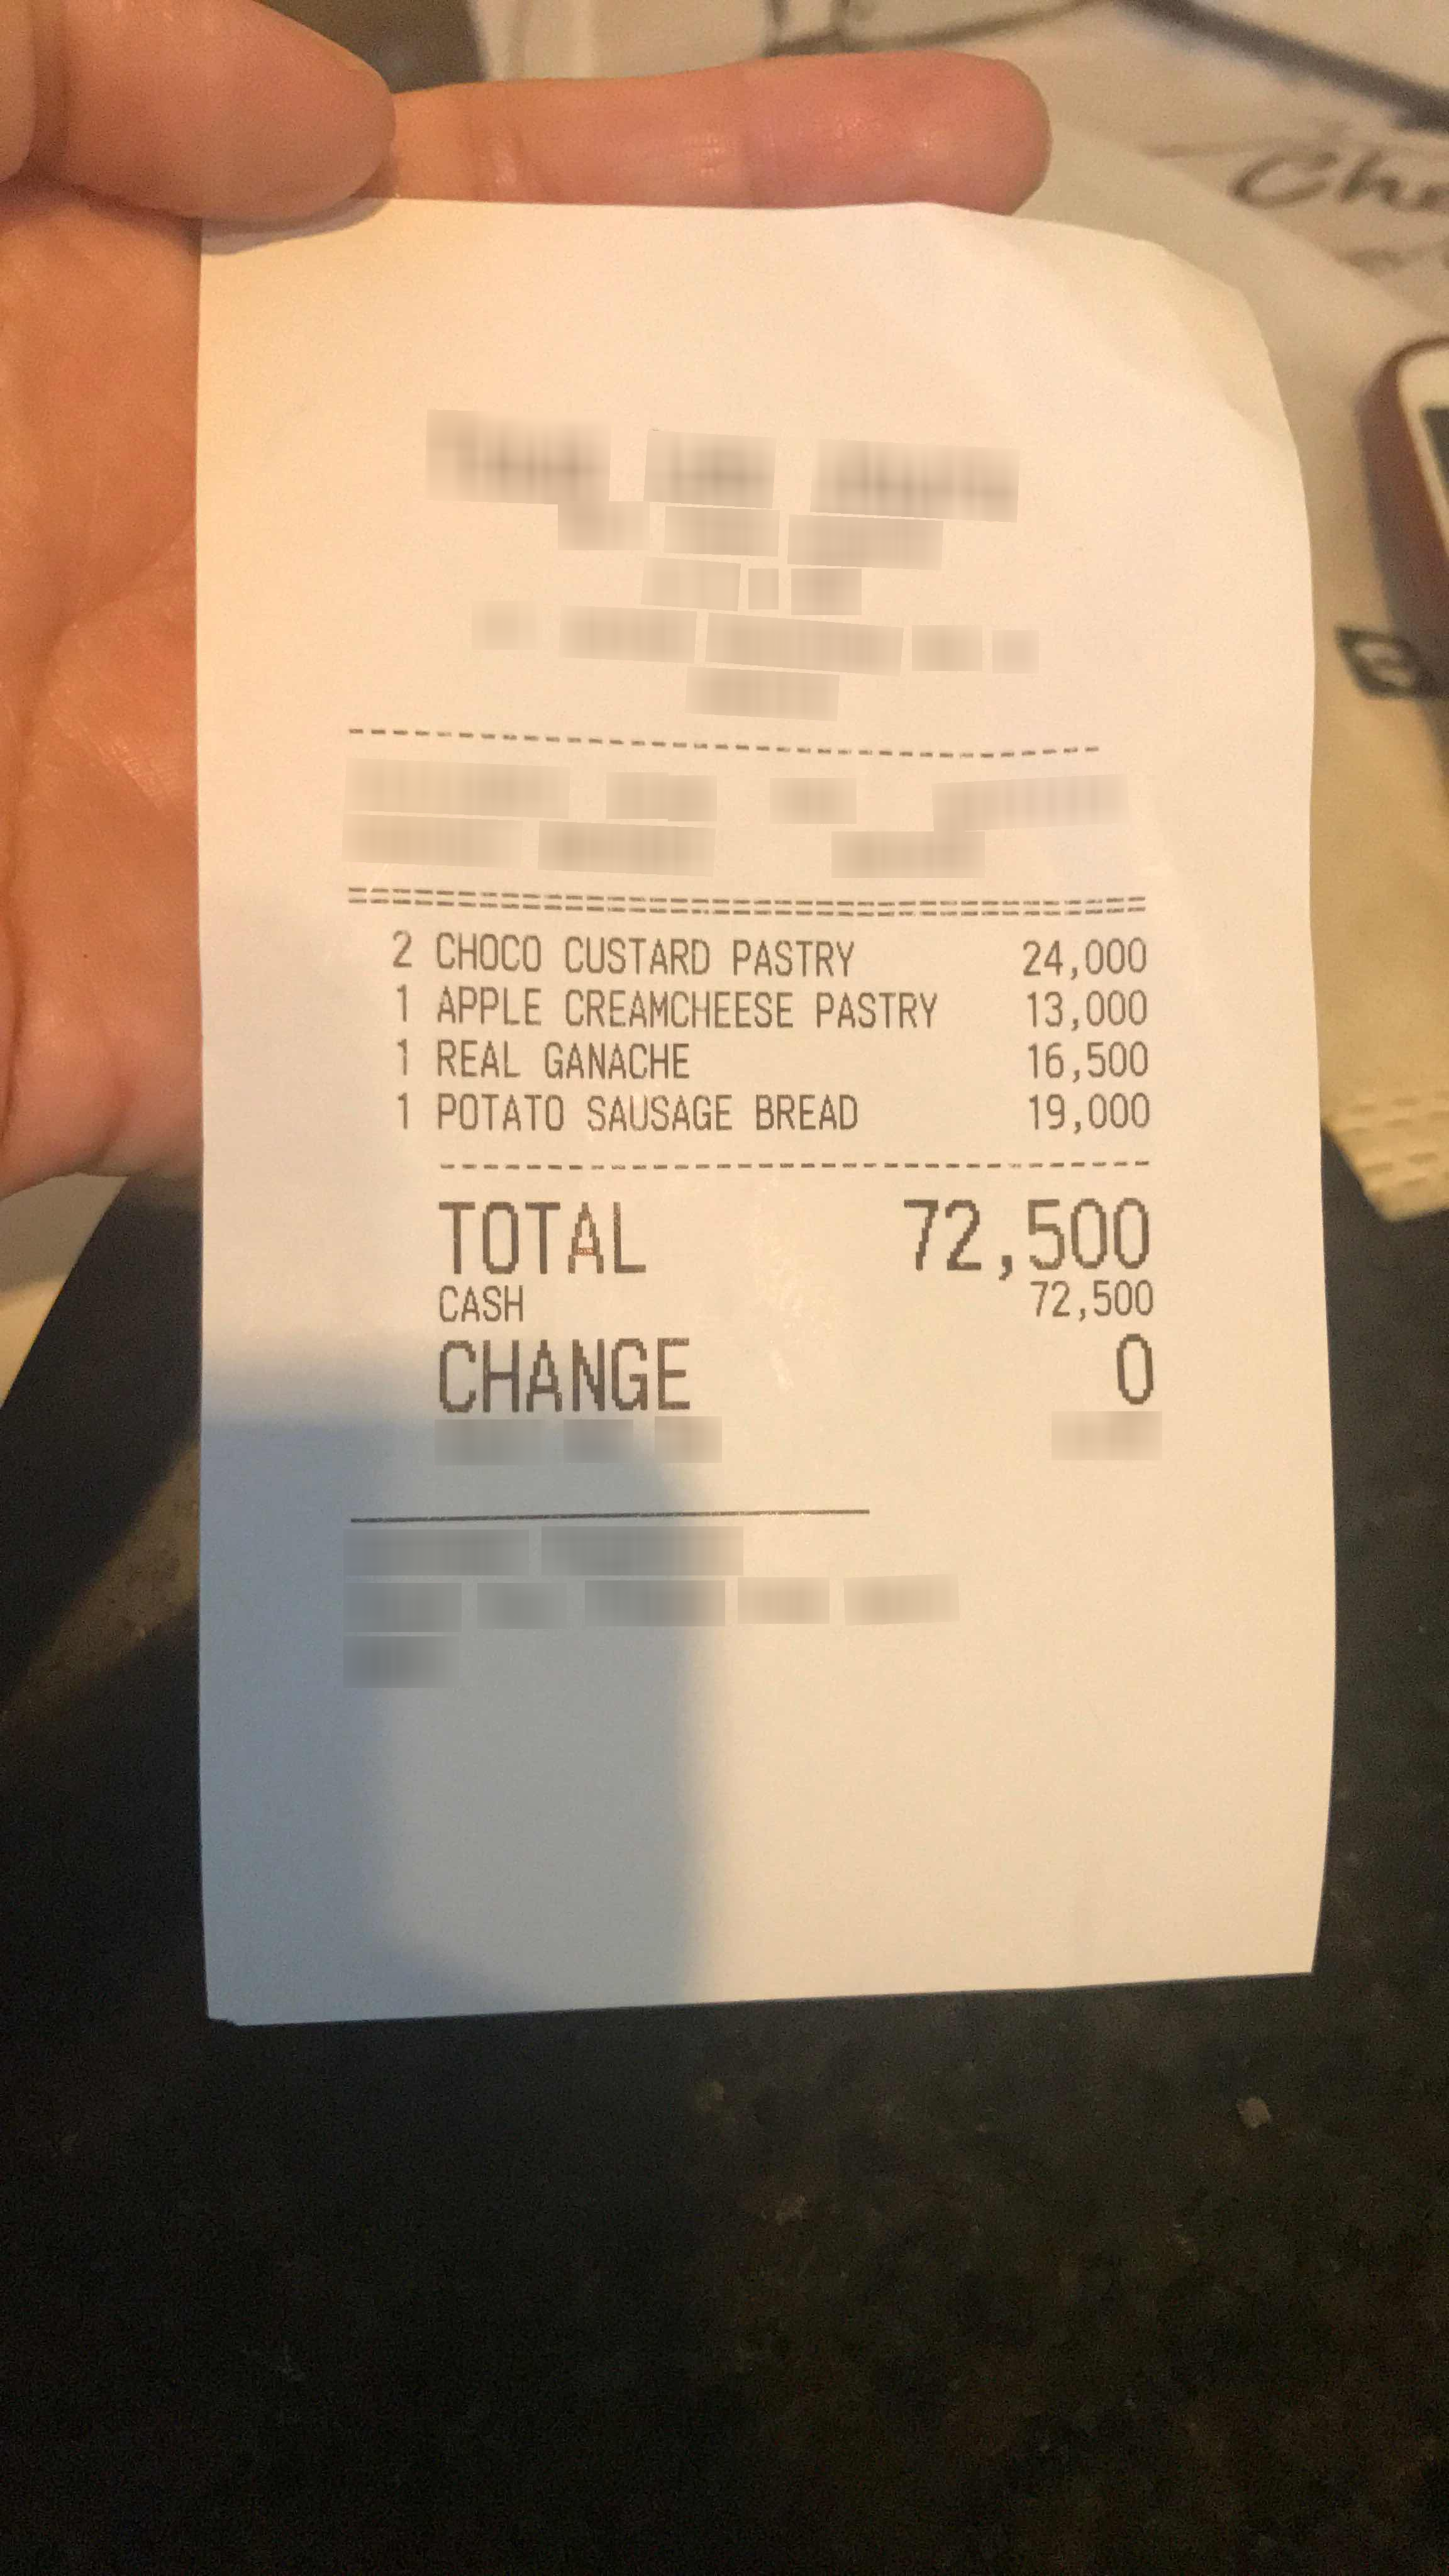
Number of items: 4
Total: 72,500
OCR text regions:
text: 2
text: CHOCO
text: CUSTARD
text: PASTRY
text: 24,000
text: 1
text: APPLE
text: CREAMCHEESE
text: PASTRY
text: 13,000
text: 1
text: REAL
text: GANACHE
text: 16,500
text: 1
text: POTATO
text: SAUSAGE
text: BREAD
text: 19,000
text: TOTAL
text: 72,500
text: CASH
text: 72,500
text: CHANGE
text: 0